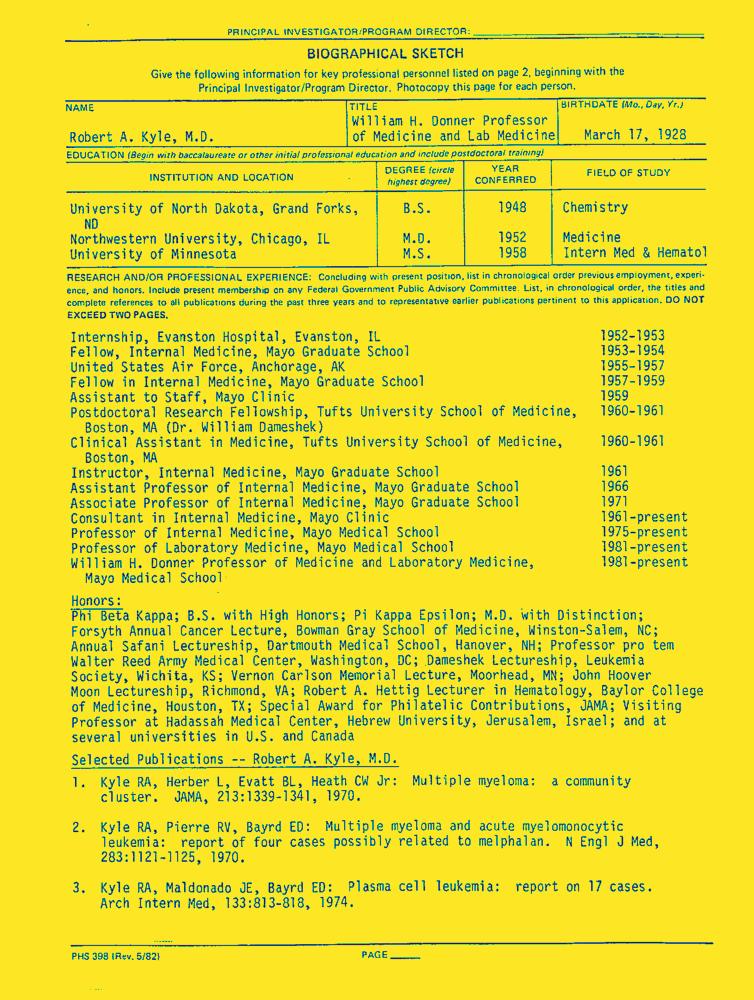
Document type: Resume-Doc